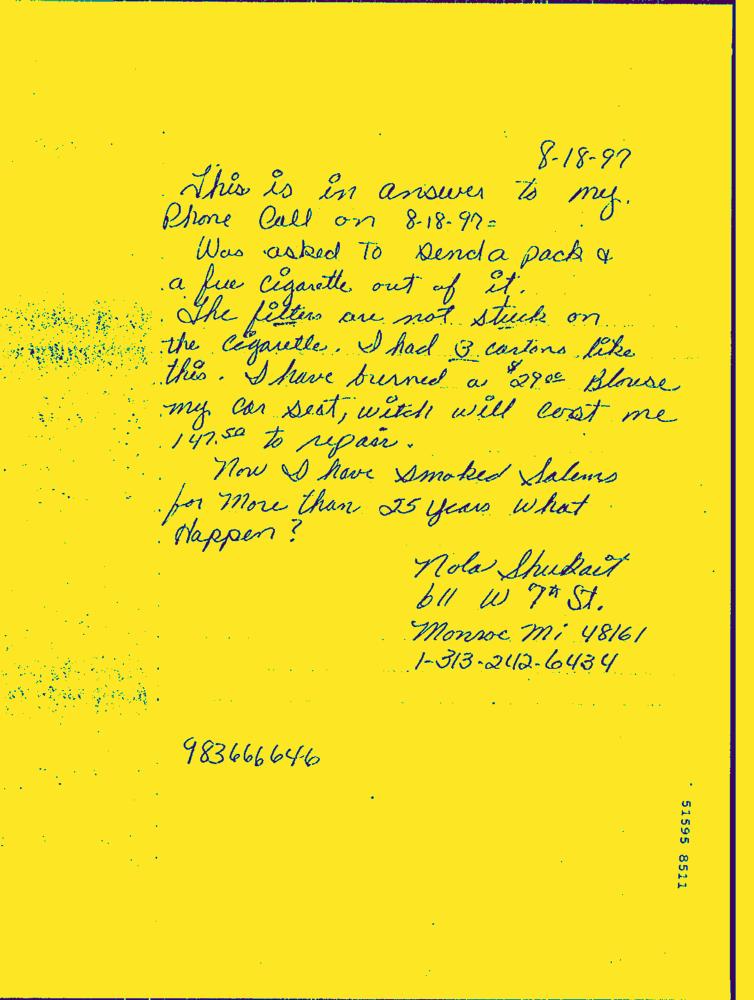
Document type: Hand-Written